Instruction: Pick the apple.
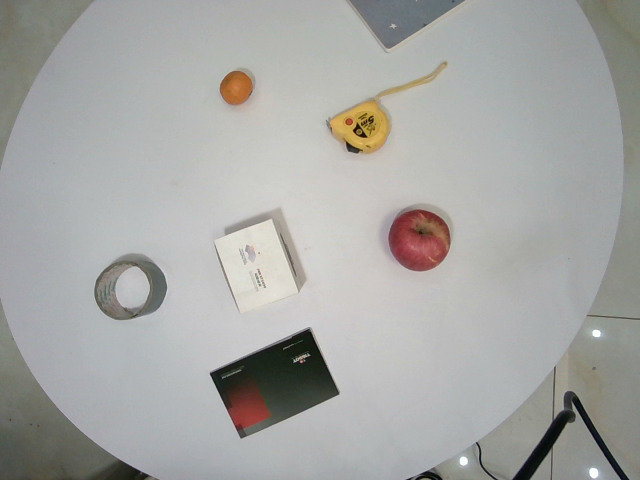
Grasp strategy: vertical